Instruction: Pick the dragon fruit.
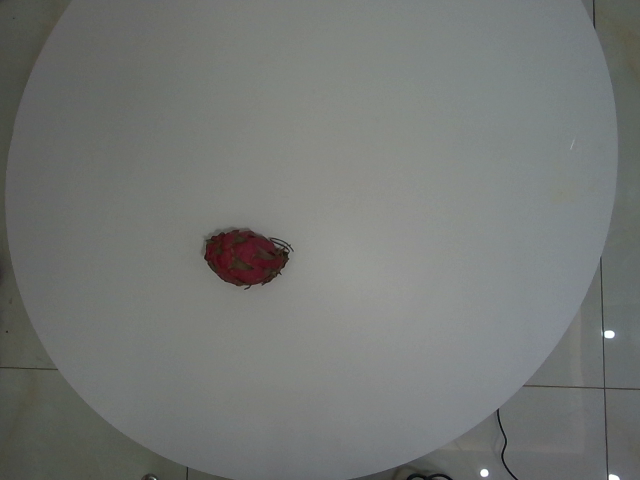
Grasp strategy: vertical